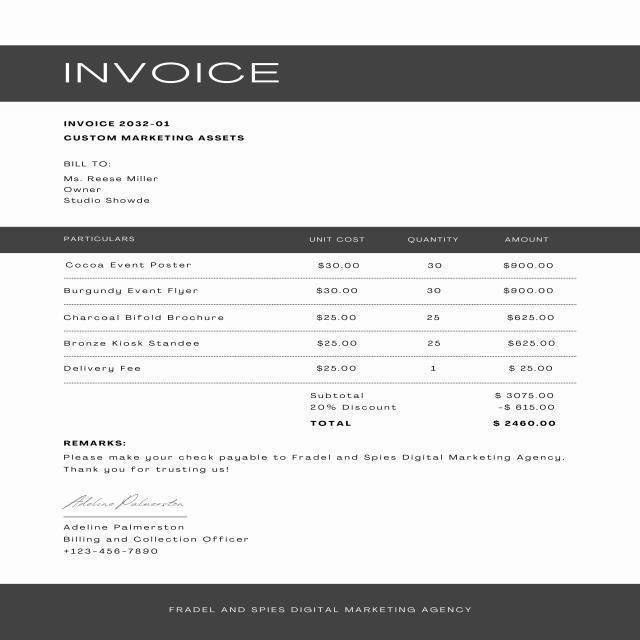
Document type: Invoice